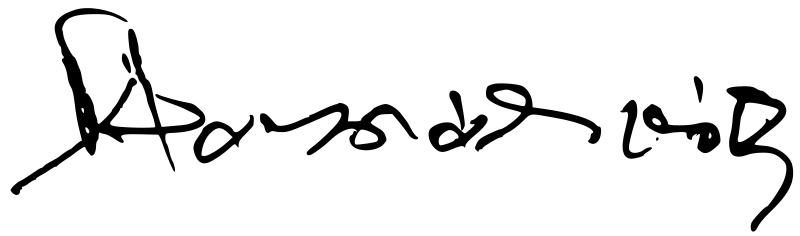
Signature of: georgios athanasiadis novas